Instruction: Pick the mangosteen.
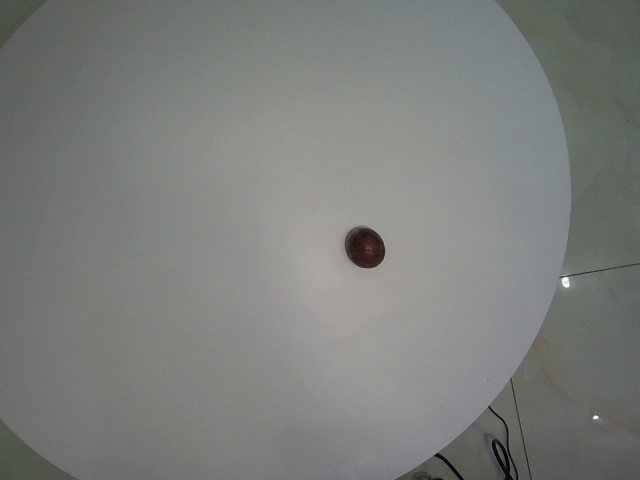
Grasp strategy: vertical